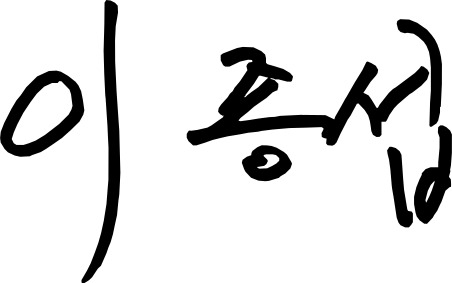
Signature of: lee jong sup